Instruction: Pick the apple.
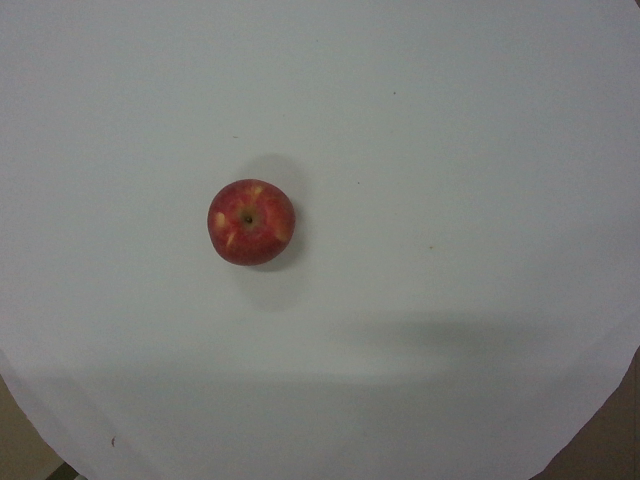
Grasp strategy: vertical